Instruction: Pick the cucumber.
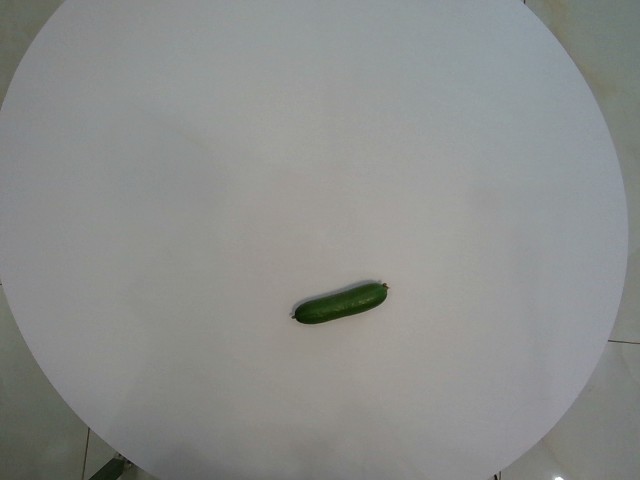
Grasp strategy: vertical